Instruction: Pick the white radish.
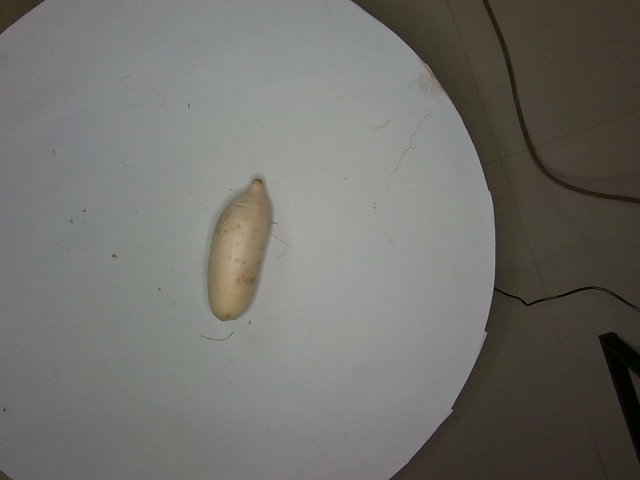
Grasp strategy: vertical